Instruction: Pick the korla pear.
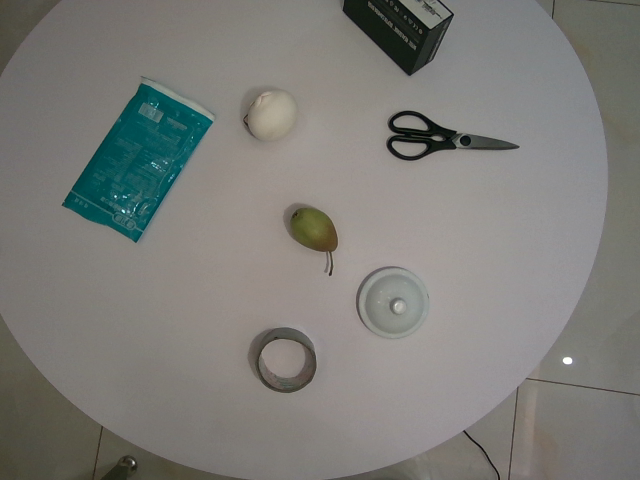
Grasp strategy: vertical